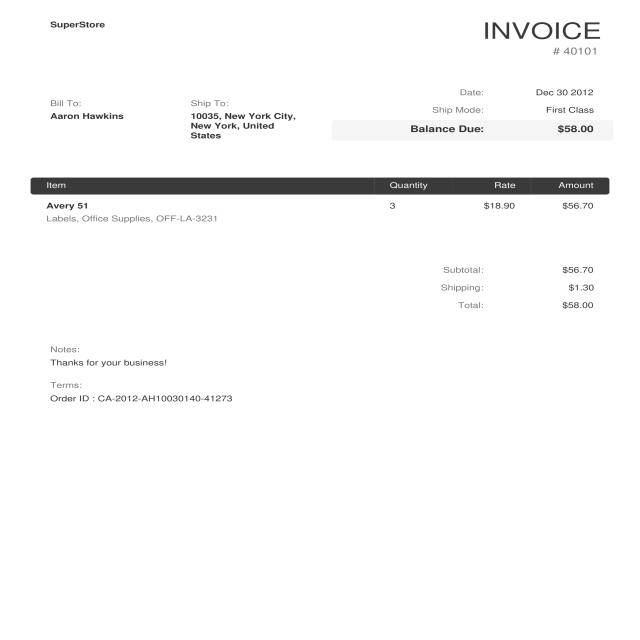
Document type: Invoice